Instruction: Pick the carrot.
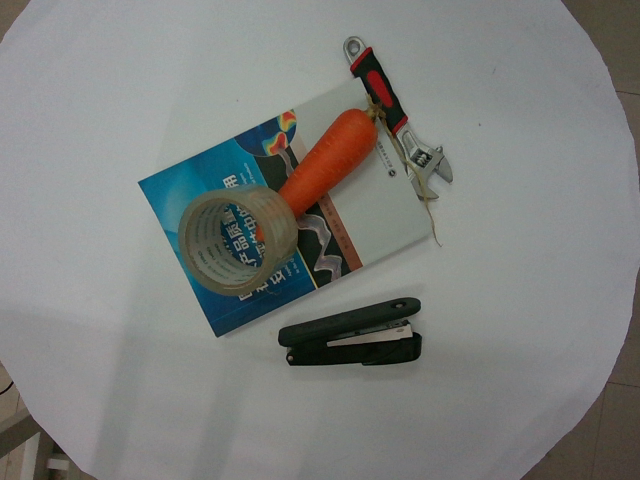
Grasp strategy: vertical